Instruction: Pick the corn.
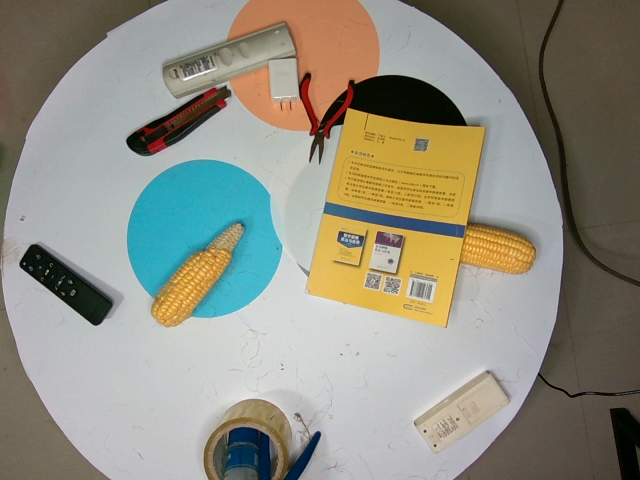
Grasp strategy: vertical